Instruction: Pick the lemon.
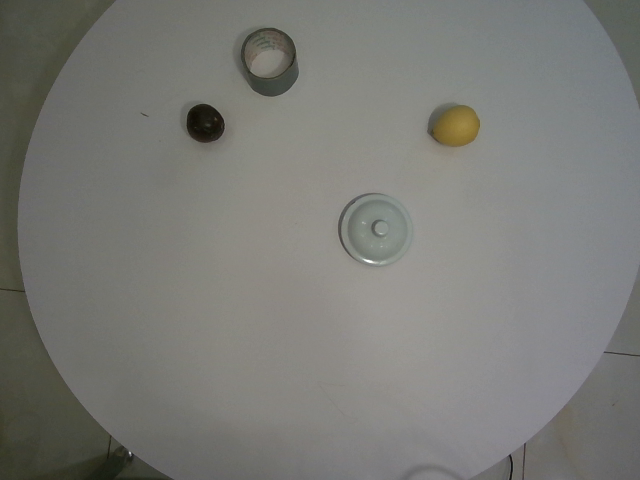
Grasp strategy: vertical